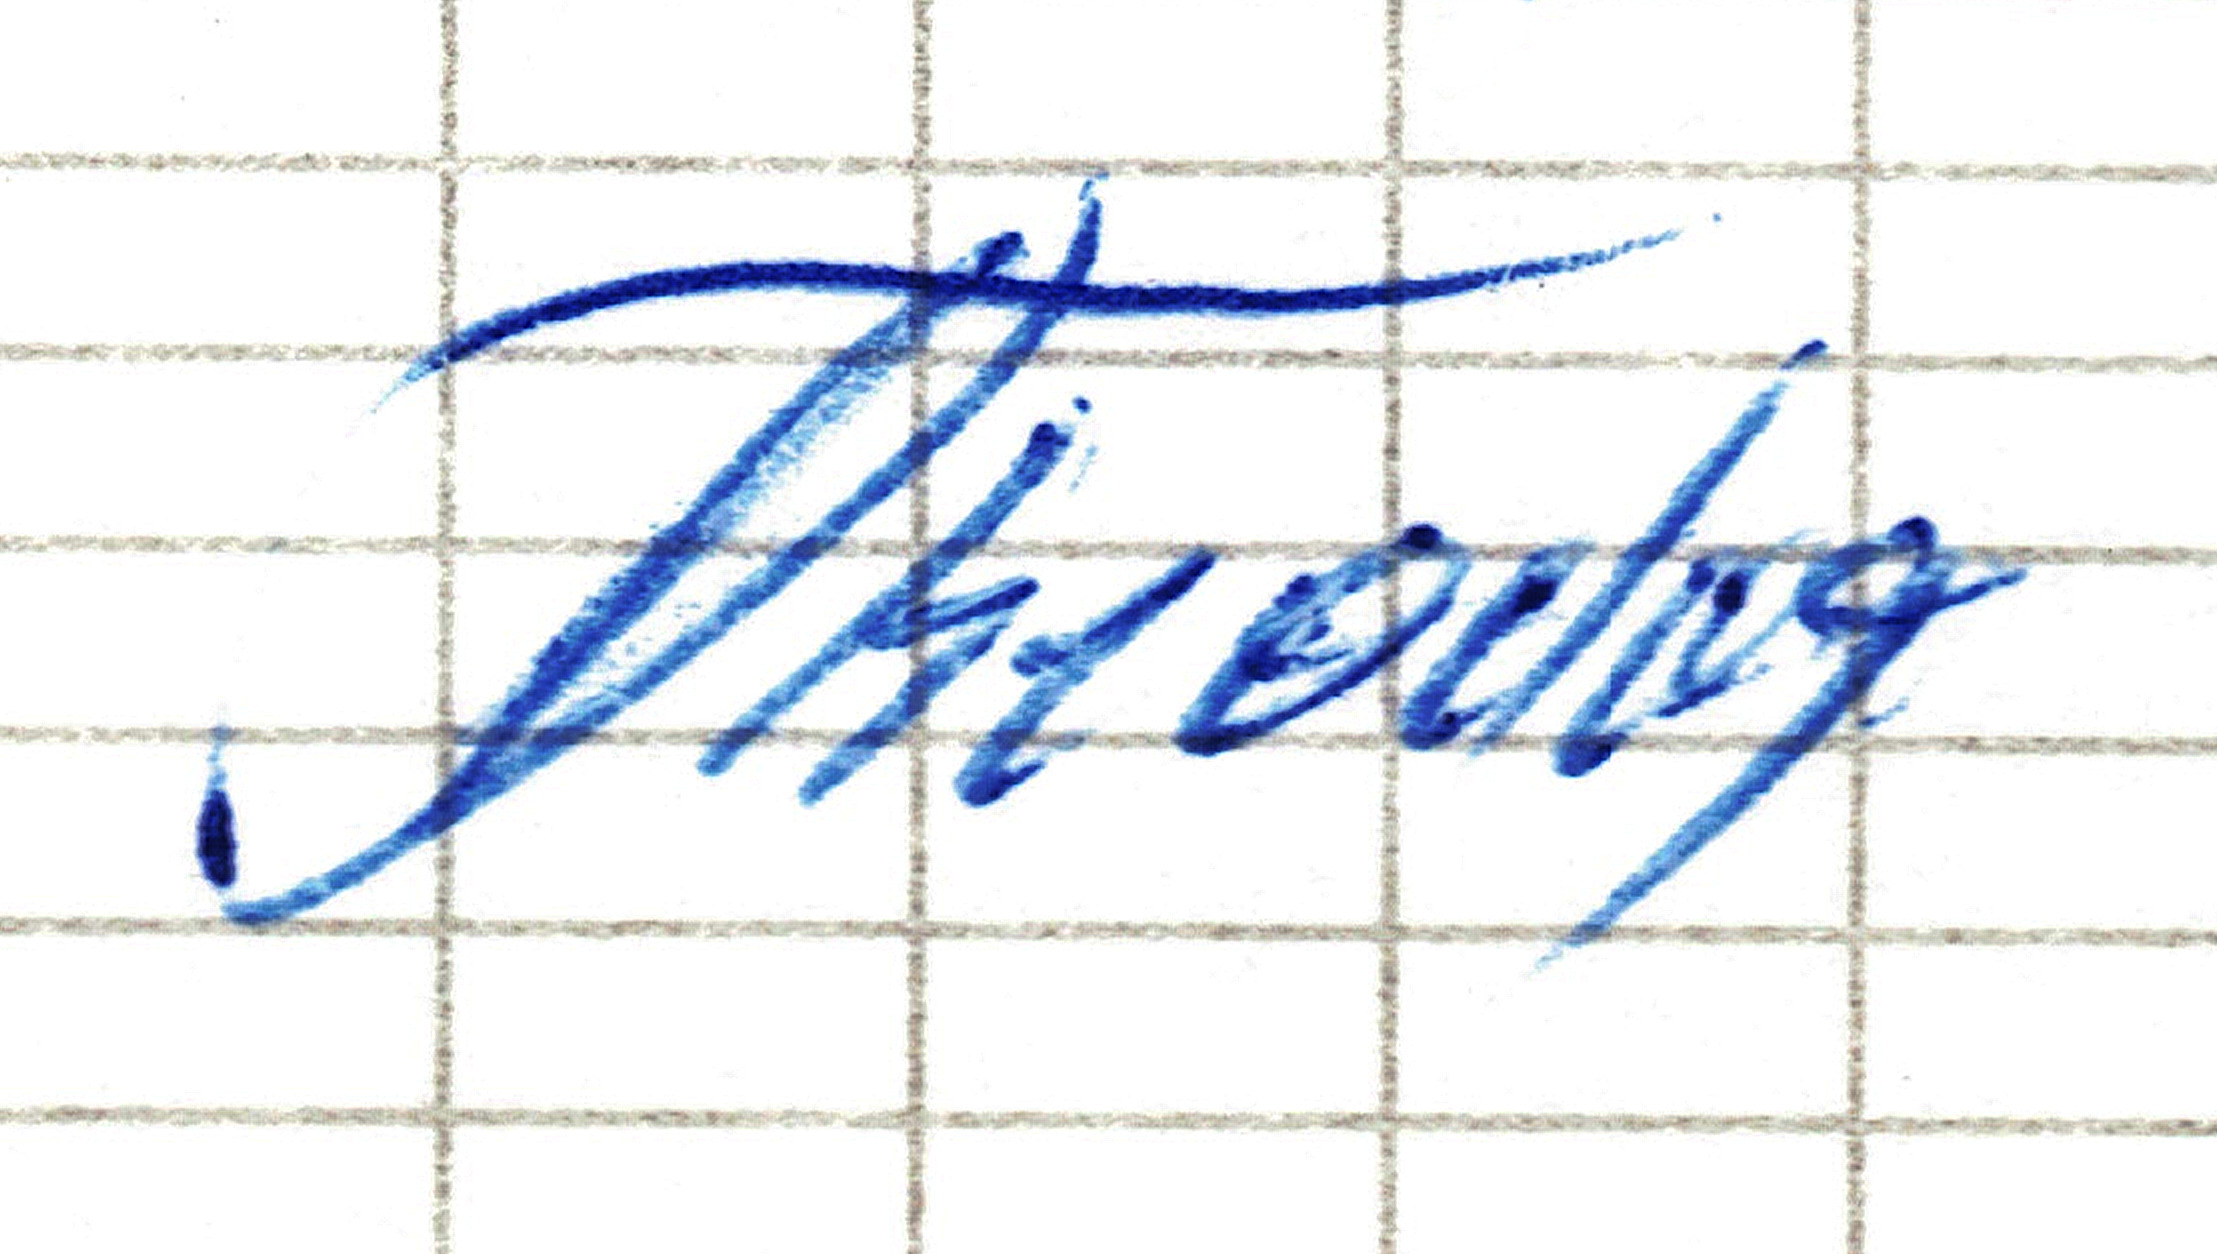
Signature of: theodor pártl